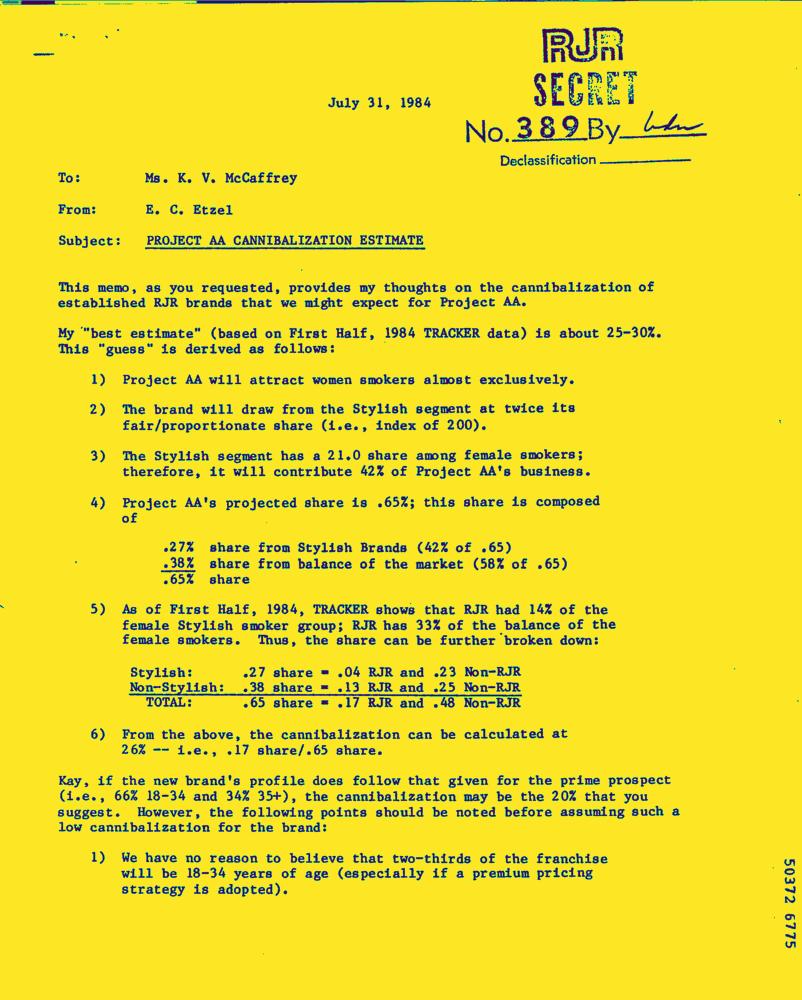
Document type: Letter-Doc